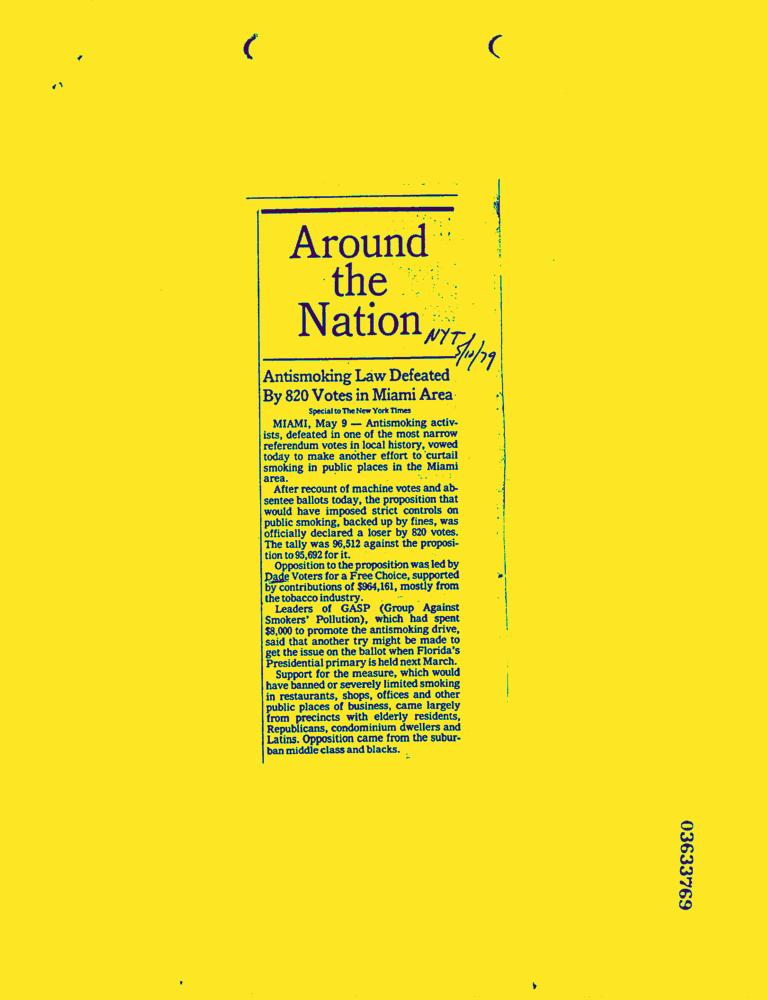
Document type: News-Article